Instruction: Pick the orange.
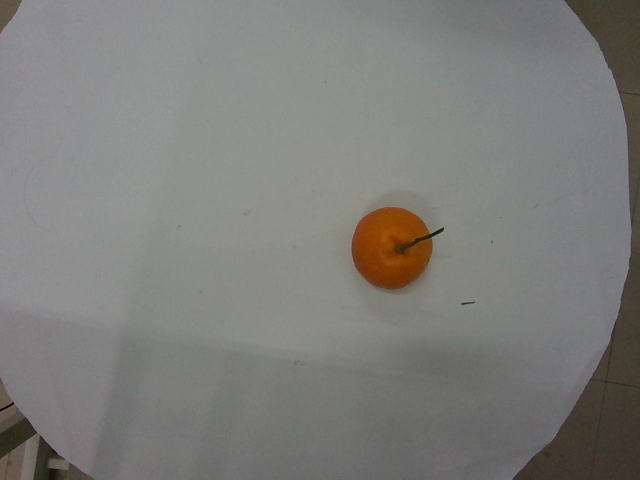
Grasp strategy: vertical